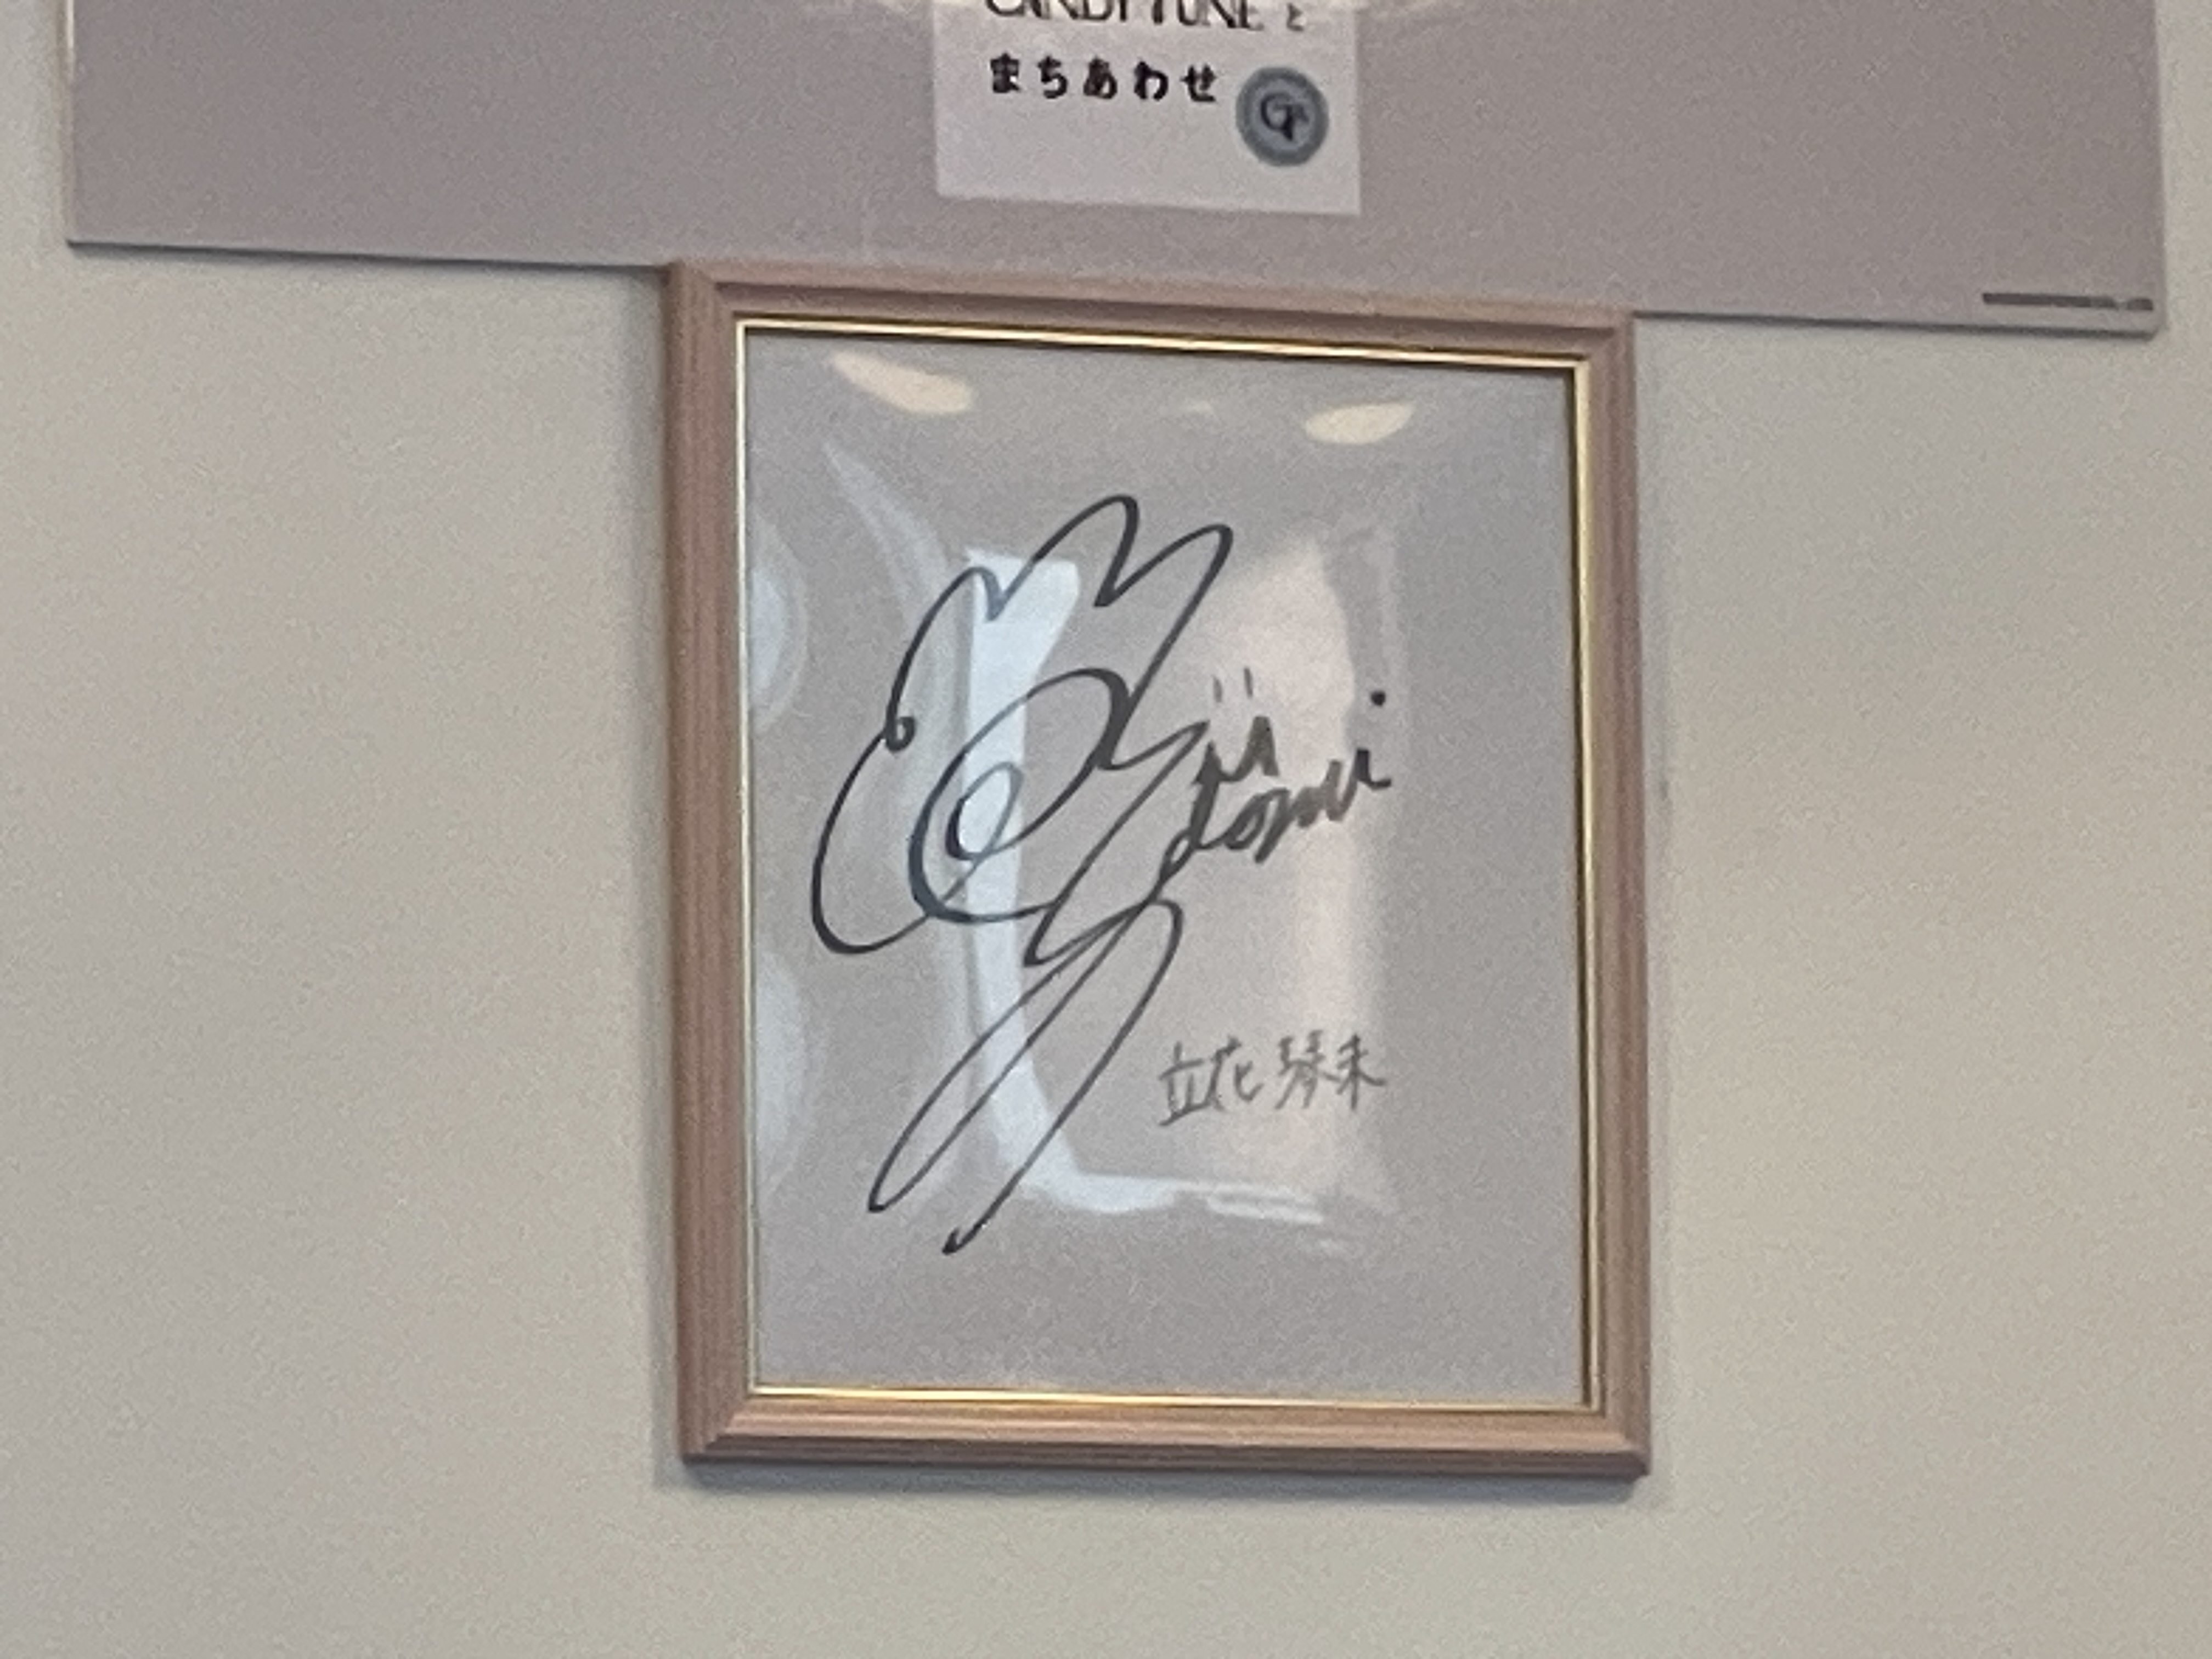
Signature of: kotomi tachibana